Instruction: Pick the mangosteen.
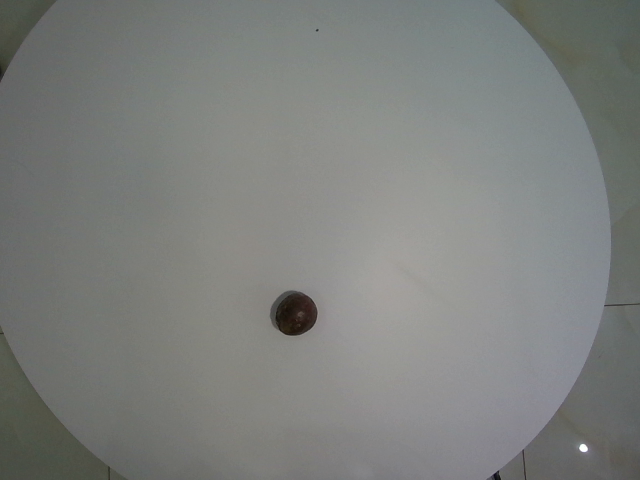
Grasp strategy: vertical